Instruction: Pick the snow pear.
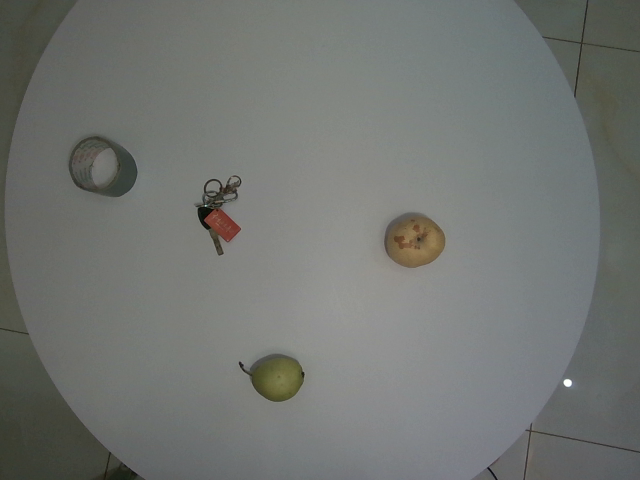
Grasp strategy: vertical